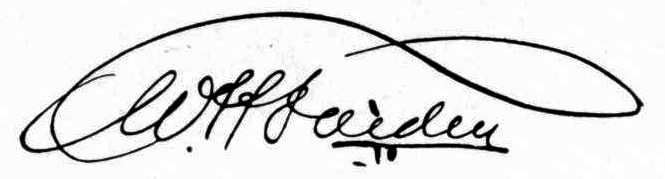
Signature of: wilhelm hansen færden